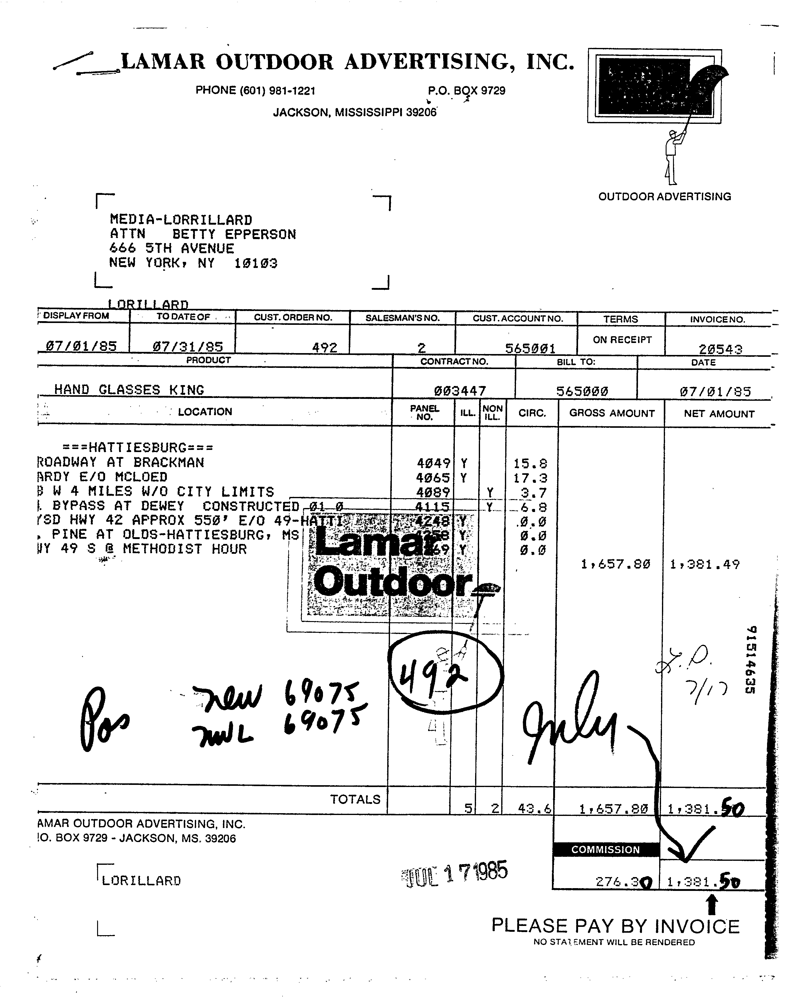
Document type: Invoice